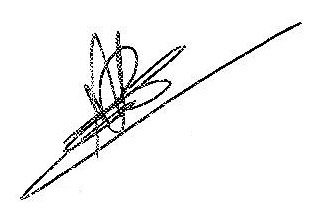
Signature of: mireia boya busquet